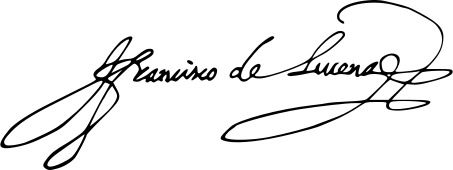
Signature of: francisco de lucena